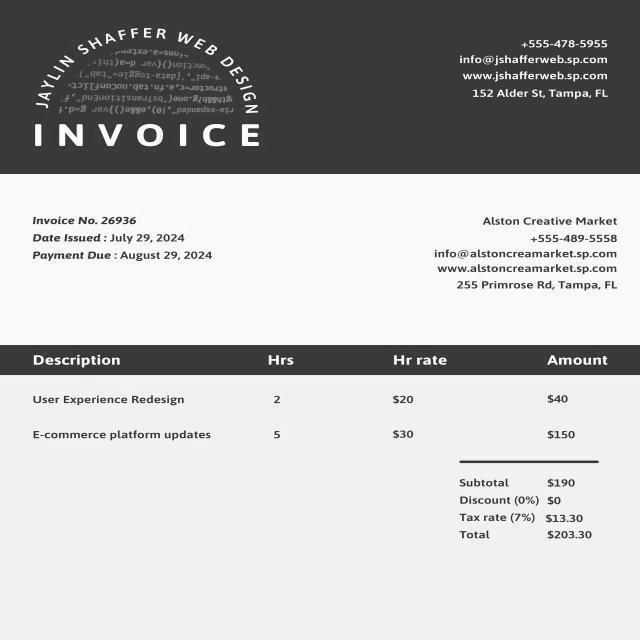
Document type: Invoice